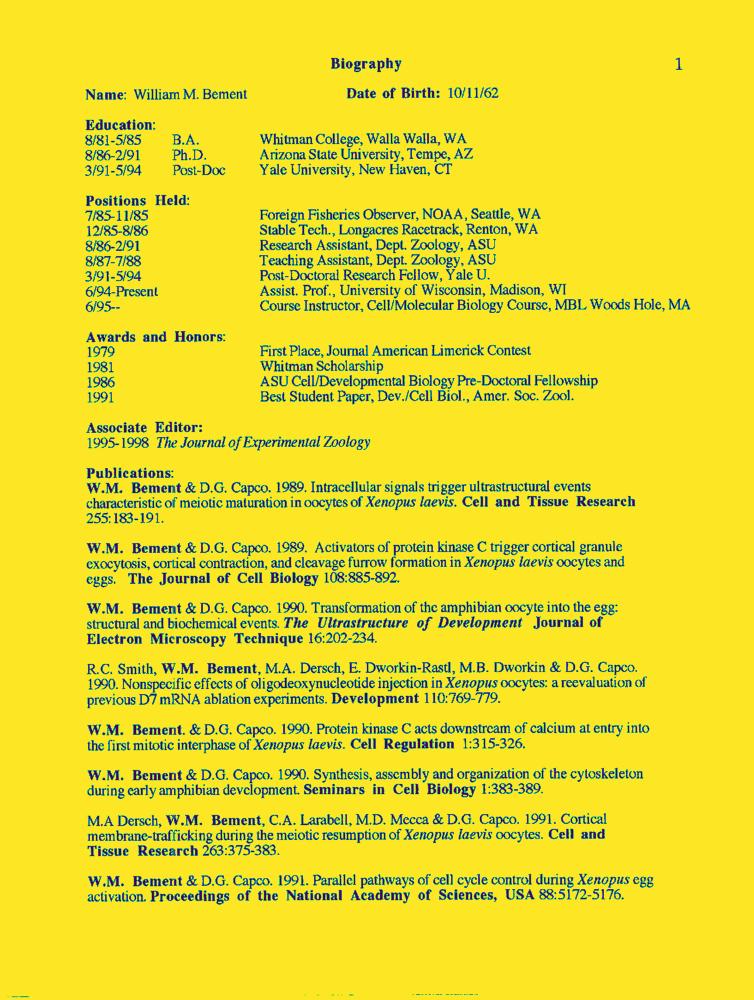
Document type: Resume-Doc